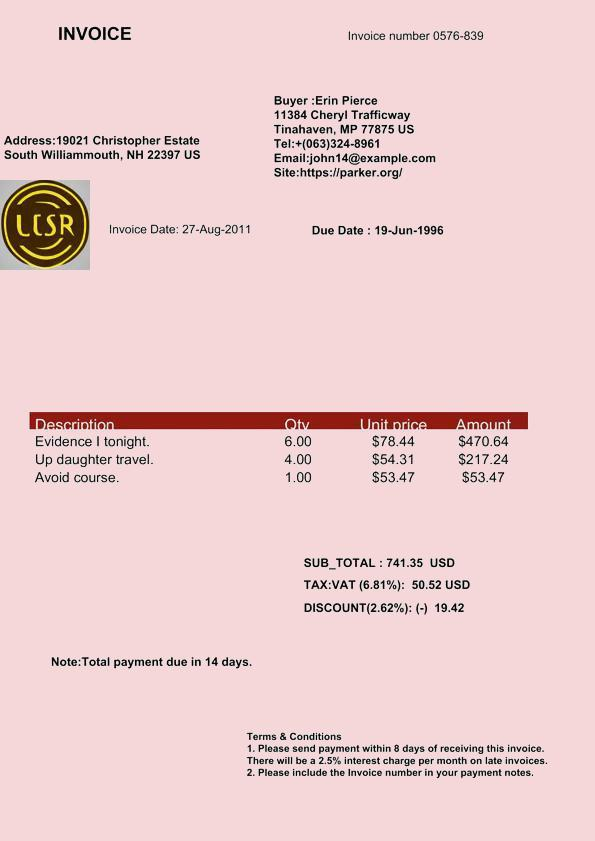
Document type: Invoice